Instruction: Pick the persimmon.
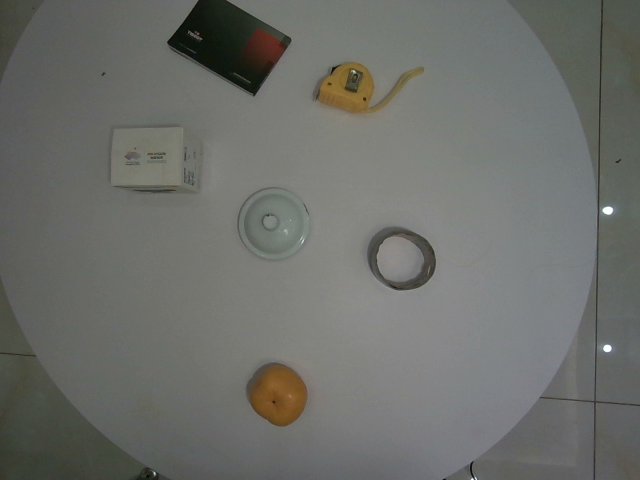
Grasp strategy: vertical